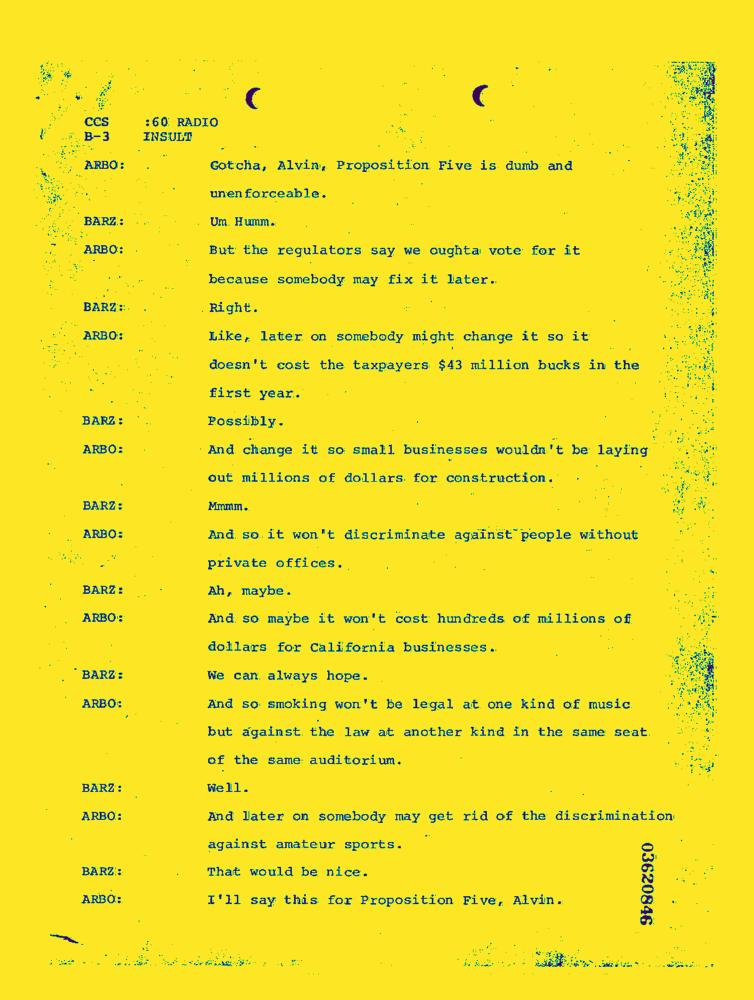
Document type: AD